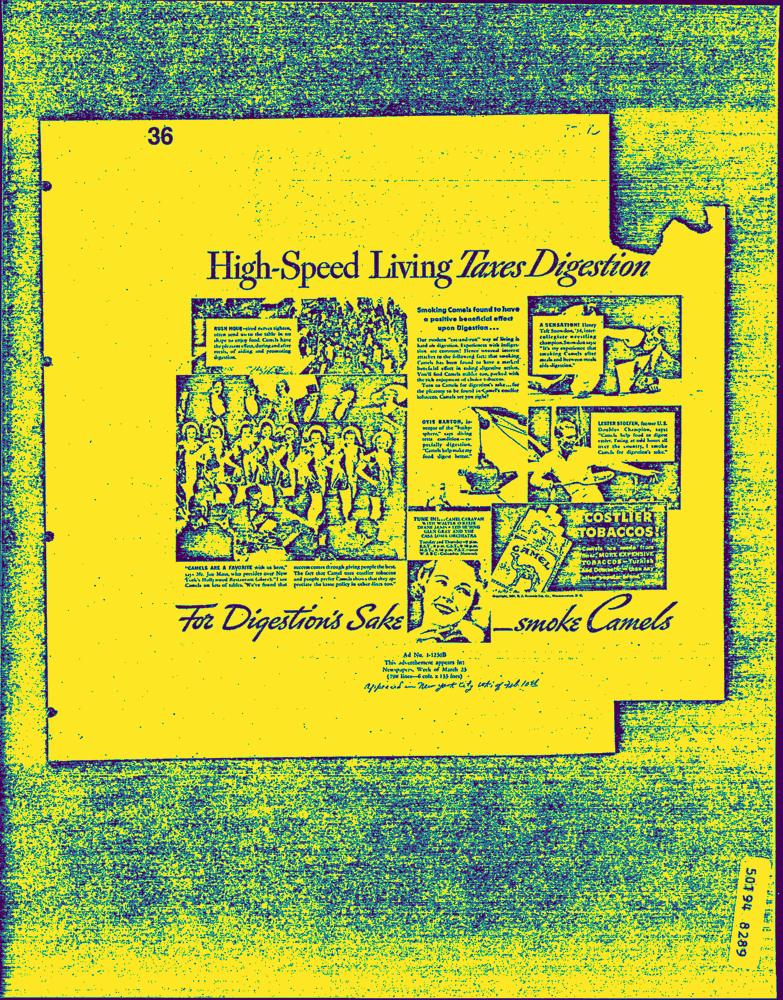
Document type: AD